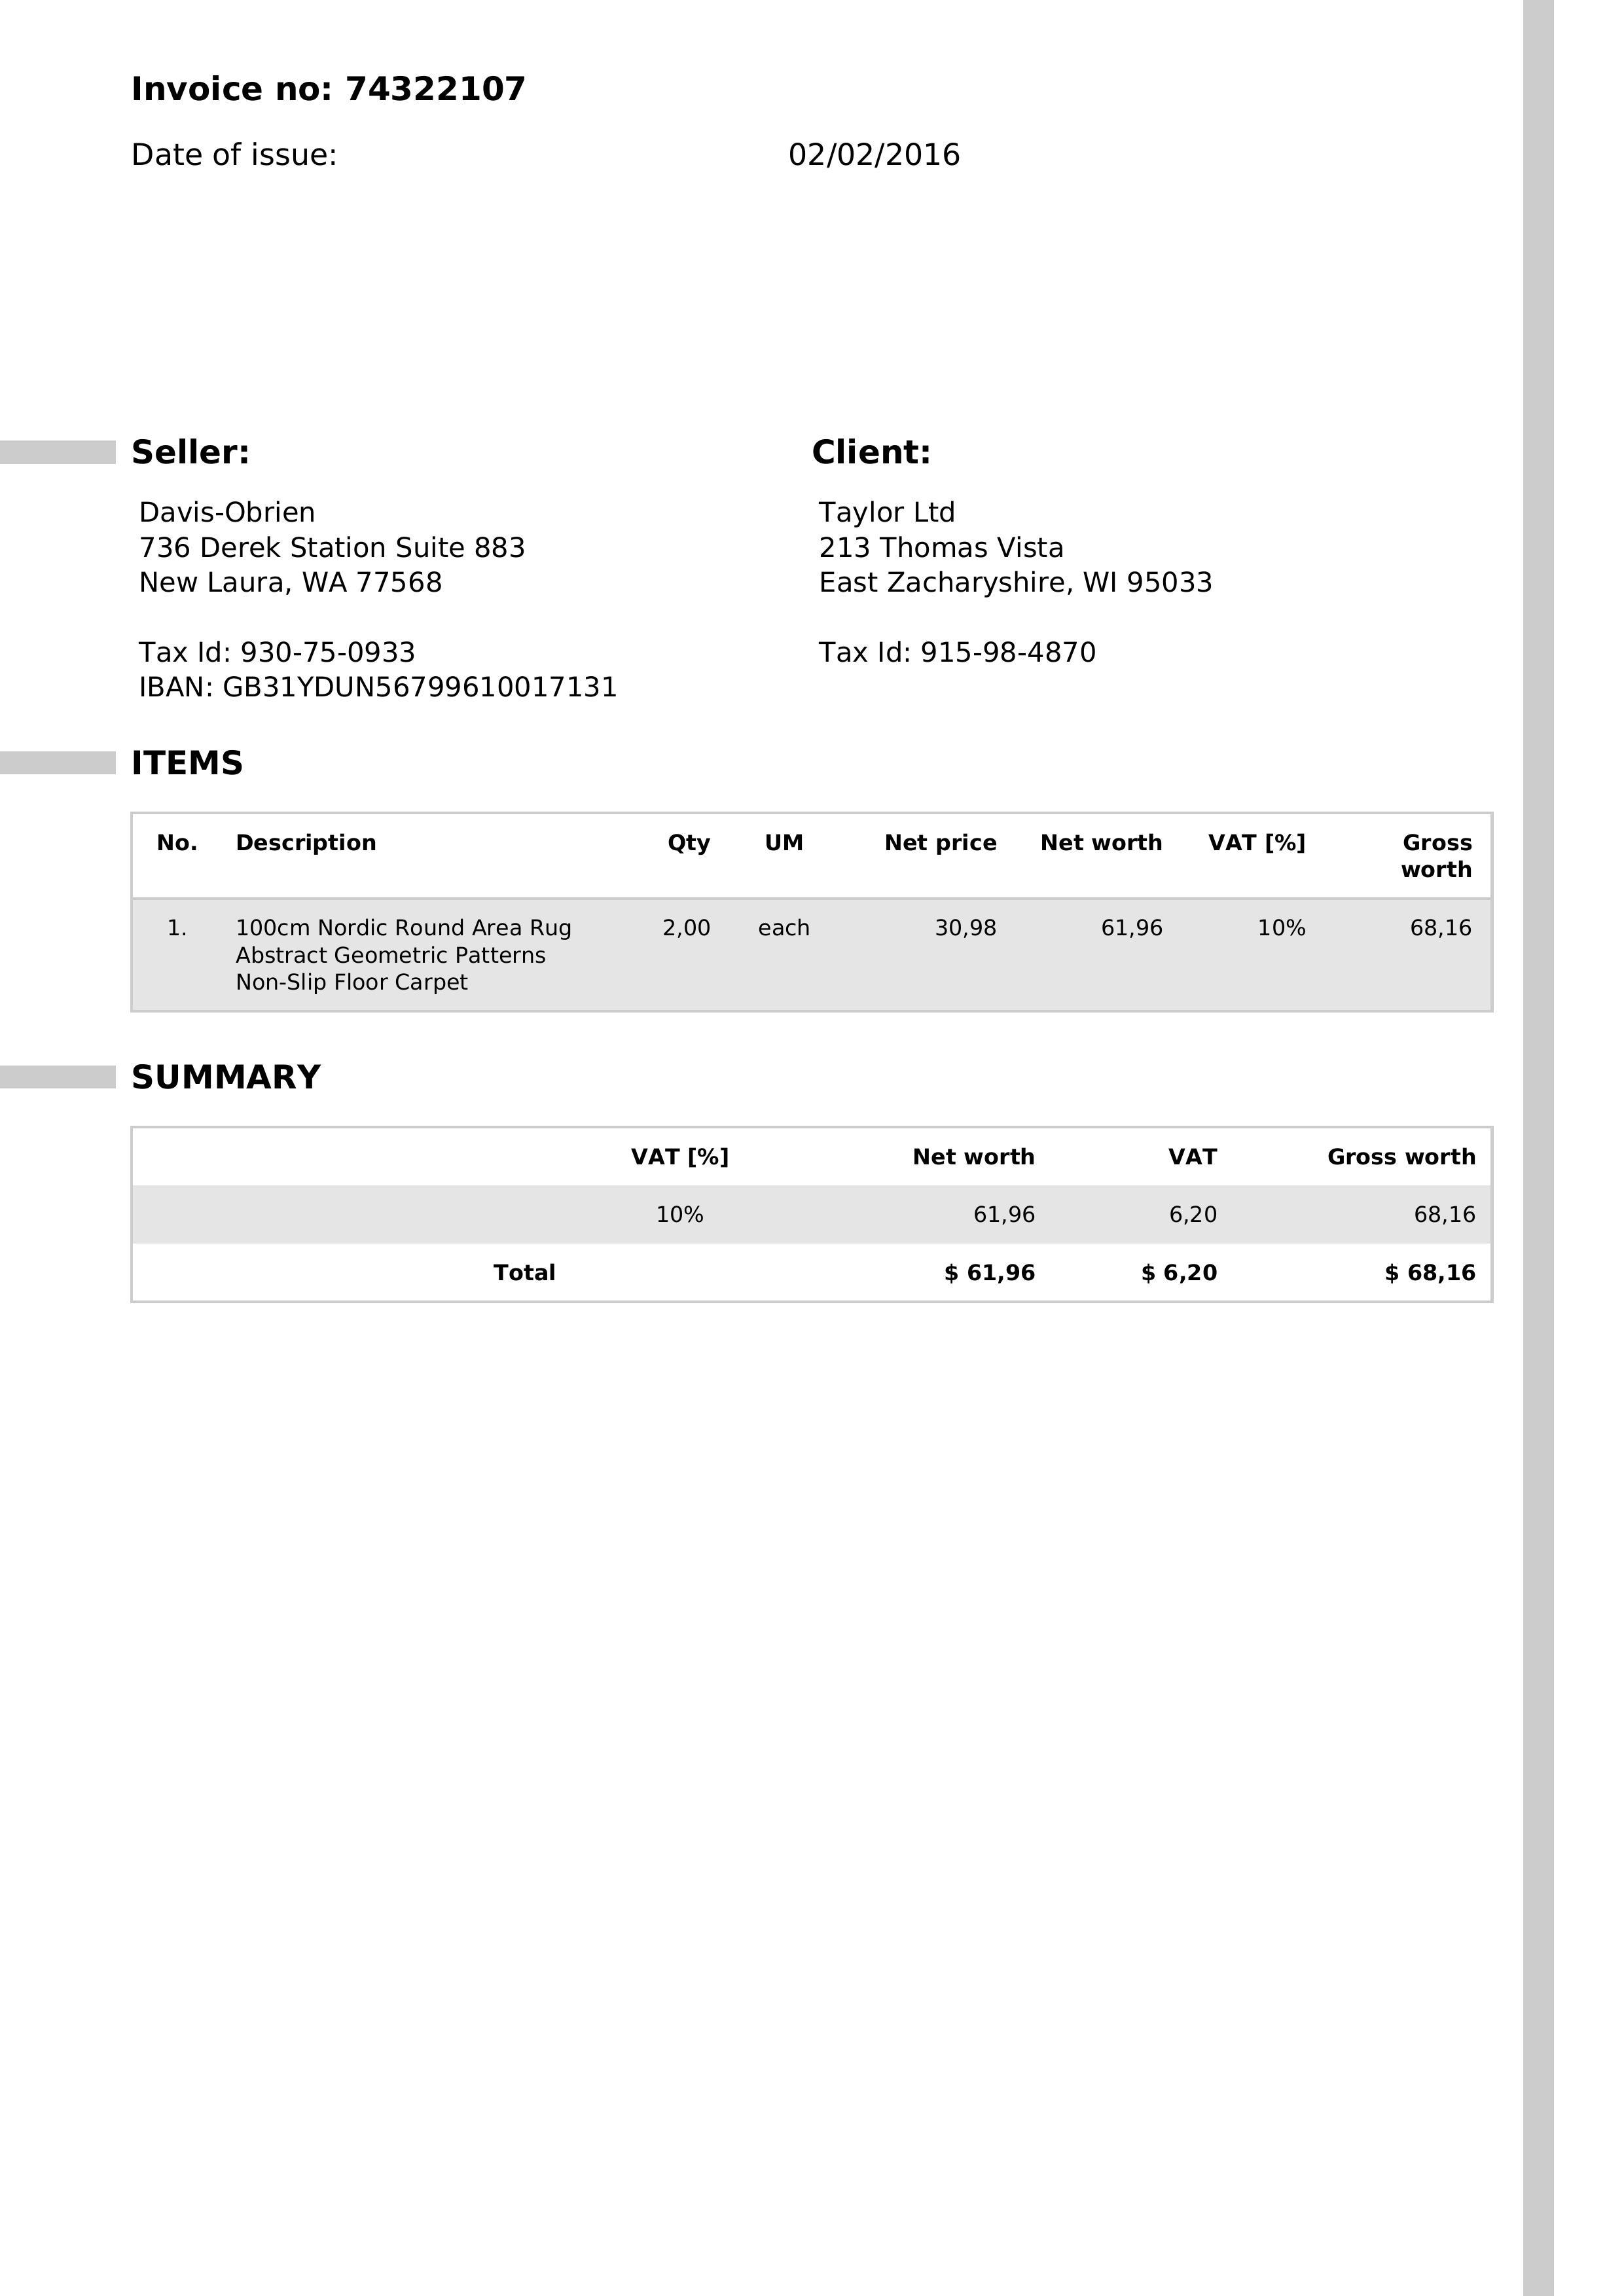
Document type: Invoice